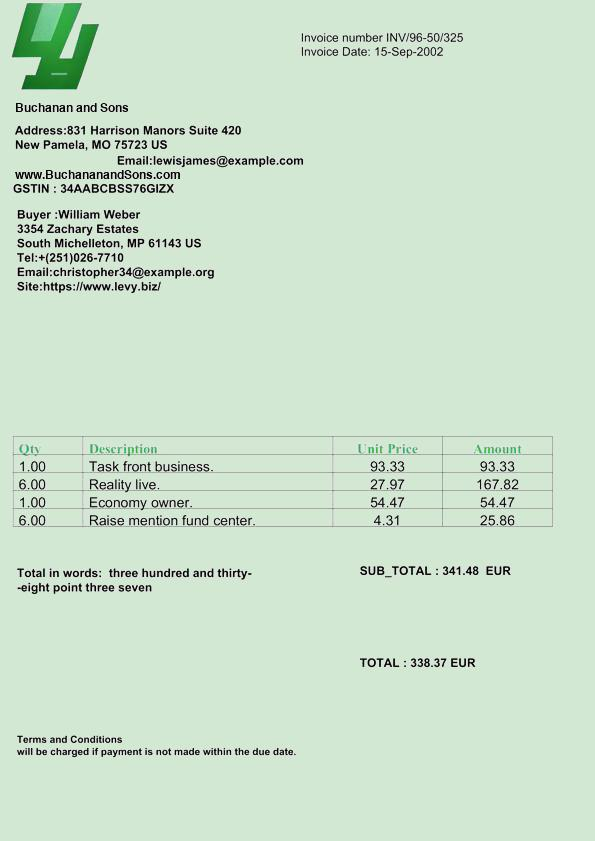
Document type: Invoice